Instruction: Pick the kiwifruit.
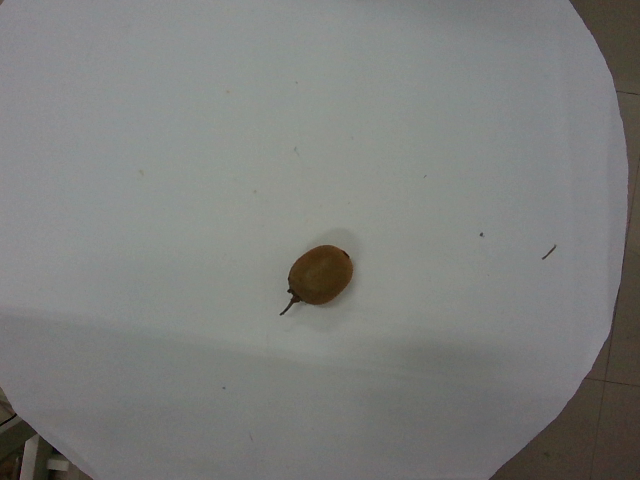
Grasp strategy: vertical